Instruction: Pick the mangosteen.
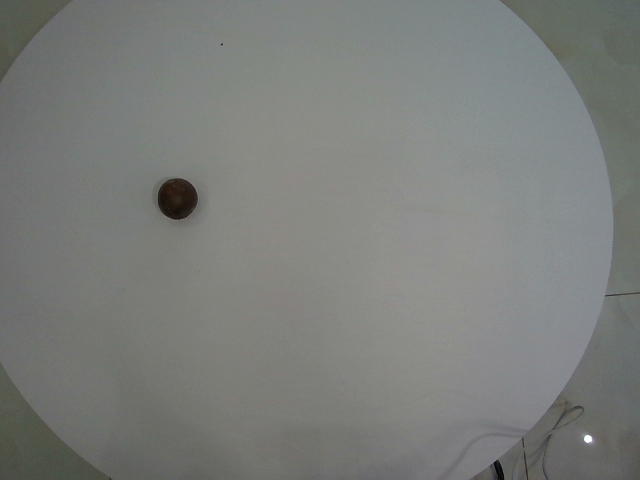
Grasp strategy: vertical